Question: What might the diagnosis be?
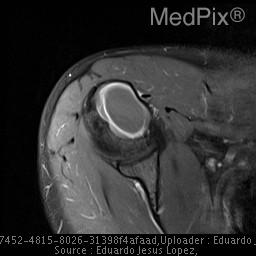
Answer: The possible diagnosis includes •  polyostotic fibrous dysplasia
•  enchondroma
•  Other differential diagnoses include:
Eosinophilic Granuloma, Fibrous Cortical Defect, Nonossifying Fibroma, Giant Cell Tumor, Neurofibromatosis Type 1, Paget Disease, Hemangioma, Hyperparathyroidism, Metastasis.